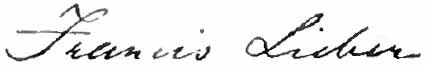
Signature of: francis lieber